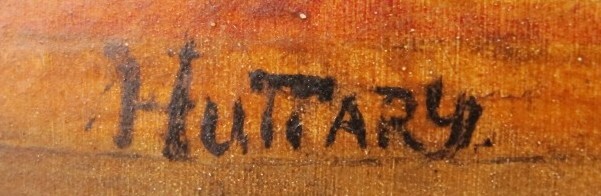
Signature of: josef huttary